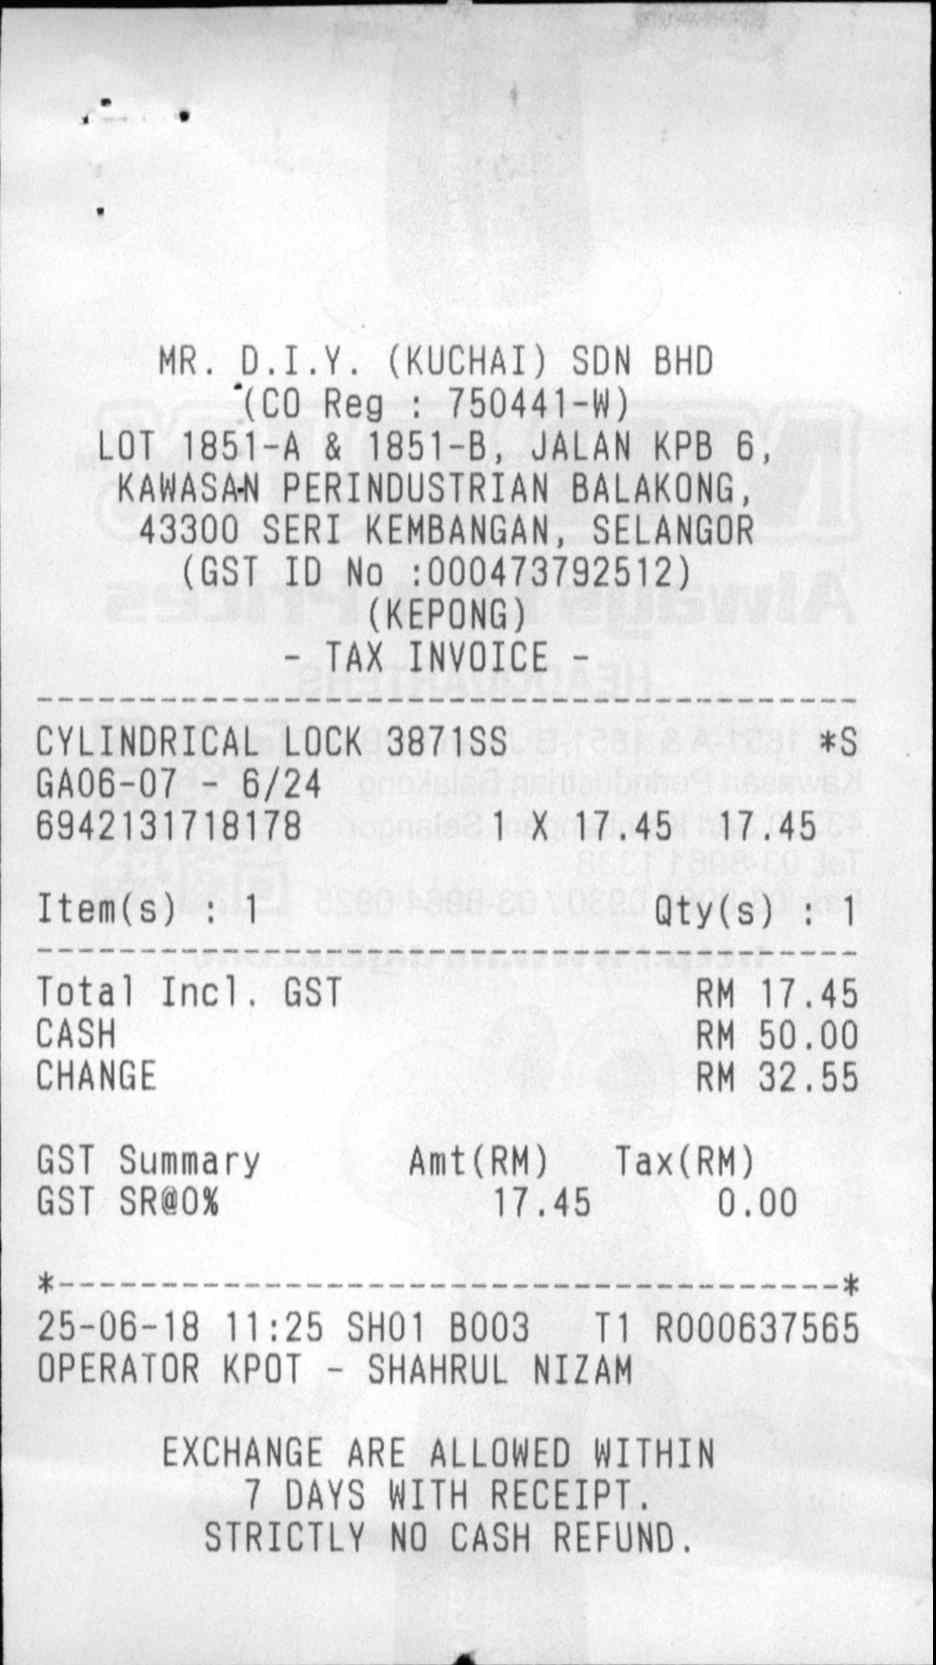
MR. D.I.Y. (KUCHAI) SDN BHD
(CO REG : 750441-W)
LOT 1851-A & 1851-B, JALAN KPB 6,
KAWASAN PERINDUSTRIAN BALAKONG,
43300 SERI KEMBANGAN, SELANGOR
(GST ID NO :000473792512)
(KEPONG)
- TAX INVOICE -
CYLINDRICAL LOCK 3871SS
*S
GA06-07 - 6/24
6942131718178
1 X 17.45
17.45
ITEM(S) : 1
QTY(S) : 1
TOTAL INCL. GST
RM 17.45
CASH
RM 50.00
CHANGE
RM 32.55
GST SUMMARY
AMT(RM)
TAX(RM)
GST SR@0%
17.45
0.00
25-06-18 11:25 SH01 B003
T1 R000637565
OPERATOR KPOT - SHAHRUL NIZAM
EXCHANGE ARE ALLOWED WITHIN
7 DAYS WITH RECEIPT.
STRICTLY NO CASH REFUND.